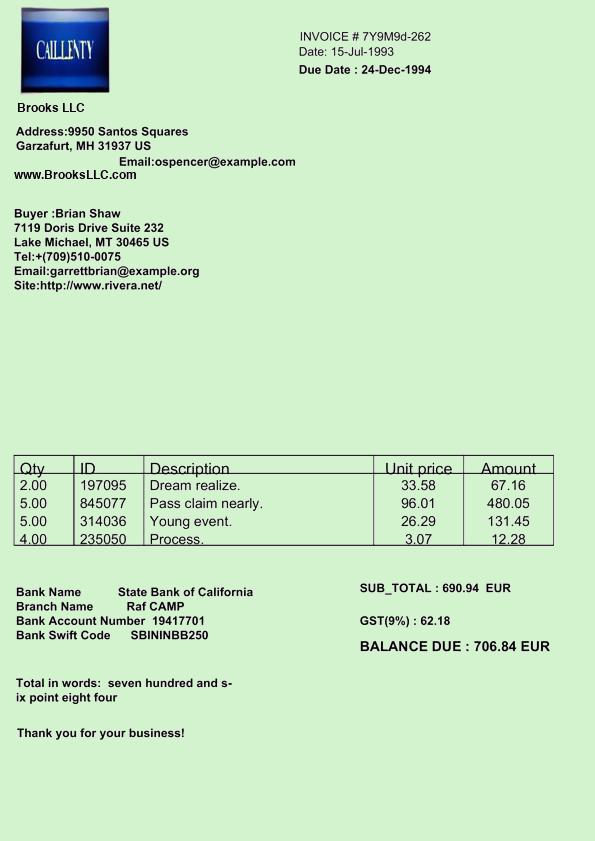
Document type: Invoice